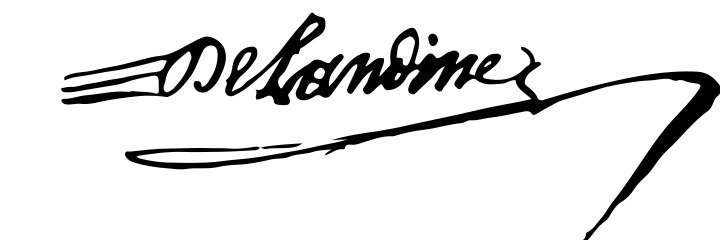
Signature of: q131763400